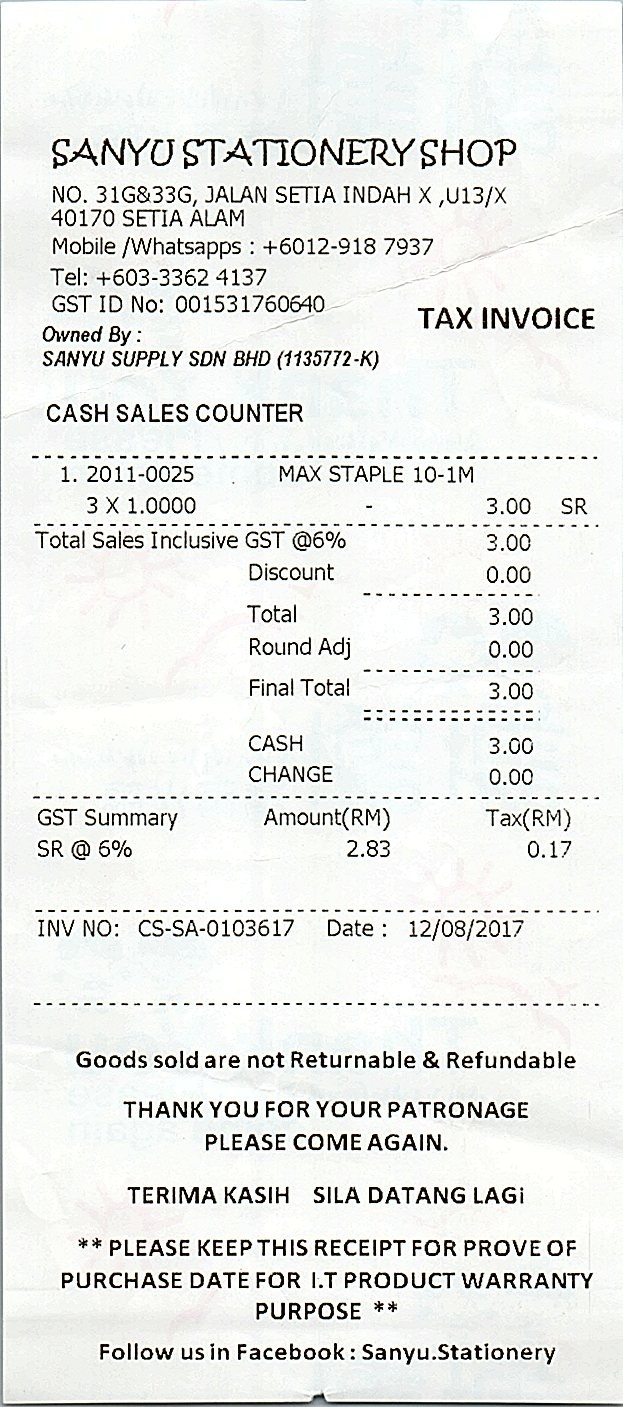
SANYU STATIONERY SHOP
NO. 31G&33G, JALAN SETIA INDAH X ,U13/X
40170 SETIA ALAM
MOBILE /WHATSAPPS : +6012-918 7937
TEL: +603-3362 4137
GST ID NO: 001531760640
TAX INVOICE
OWNED BY :
SANYU SUPPLY SDN BHD (1135772-K)
CASH SALES COUNTER
1. 2011-0025
3 X 1.0000
MAX STAPLE 10-1M
3.00
SR
TOTAL SALES INCLUSIVE GST @6%
DISCOUNT
TOTAL
ROUND ADJ
FINAL TOTAL
CASH
CHANGE
3.00
0.00
3.00
0.00
3.00
3.00
0.00
GST SUMMARY
AMOUNT(RM)
TAX(RM)
SR @ 6%
2.83
0.17
INV NO: CS-SA-0103617
DATE: 12/08/2017
GOODS SOLD ARE NOT RETURNABLE & REFUNDABLE
THANK YOU FOR YOUR PATRONAGE
PLEASE COME AGAIN.
TERIMA KASIH SILA DATANG LAGI
** PLEASE KEEP THIS RECEIPT FOR PROVE OF
PURCHASE DATE FOR I.T PRODUCT WARRANTY
PURPOSE **
FOLLOW US IN FACEBOOK : SANYU.STATIONERY